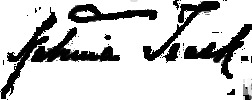
Signature of: katrina trask